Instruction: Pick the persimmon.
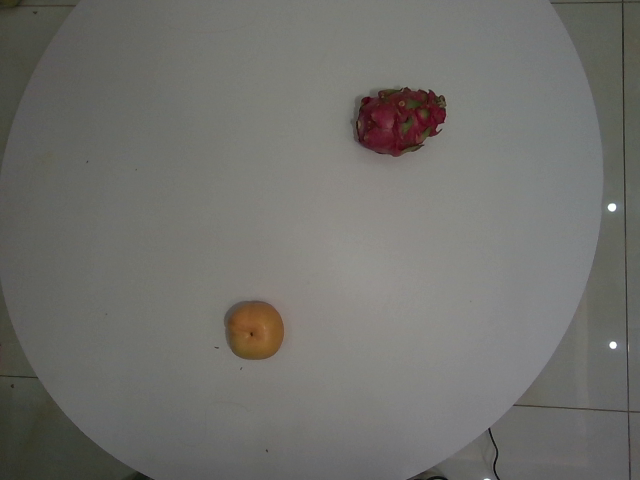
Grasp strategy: vertical